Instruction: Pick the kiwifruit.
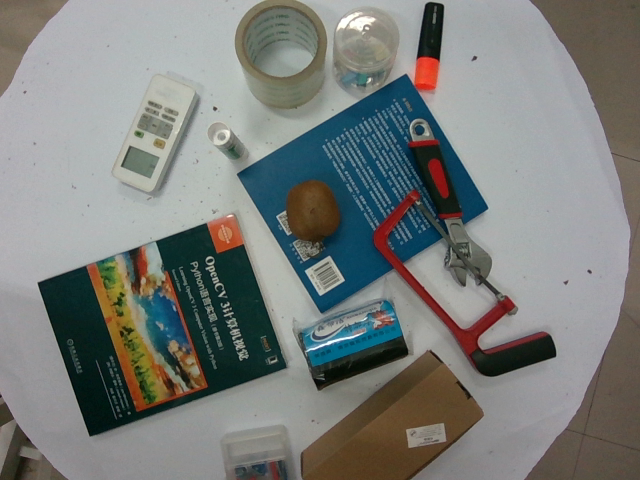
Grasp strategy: vertical